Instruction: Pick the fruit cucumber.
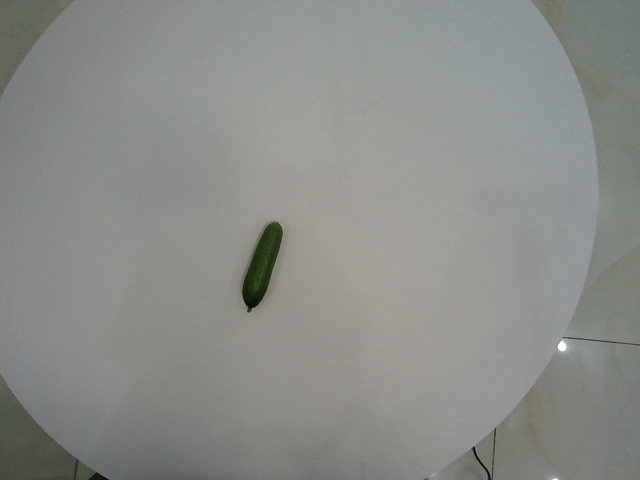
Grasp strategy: vertical